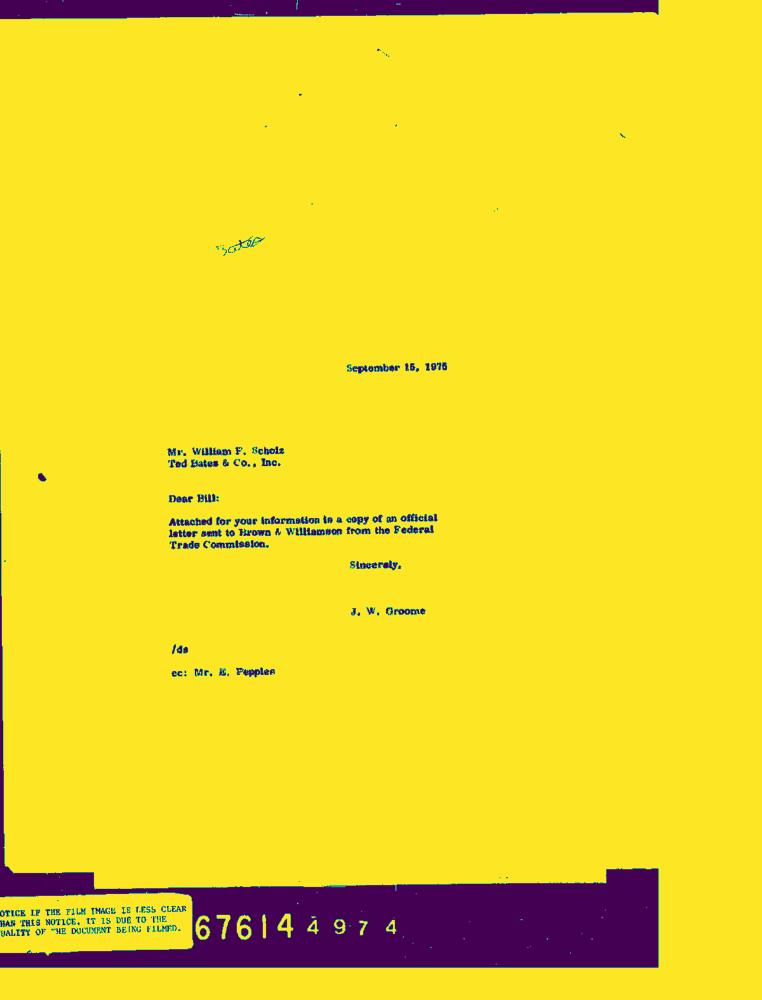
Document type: Letter-Doc